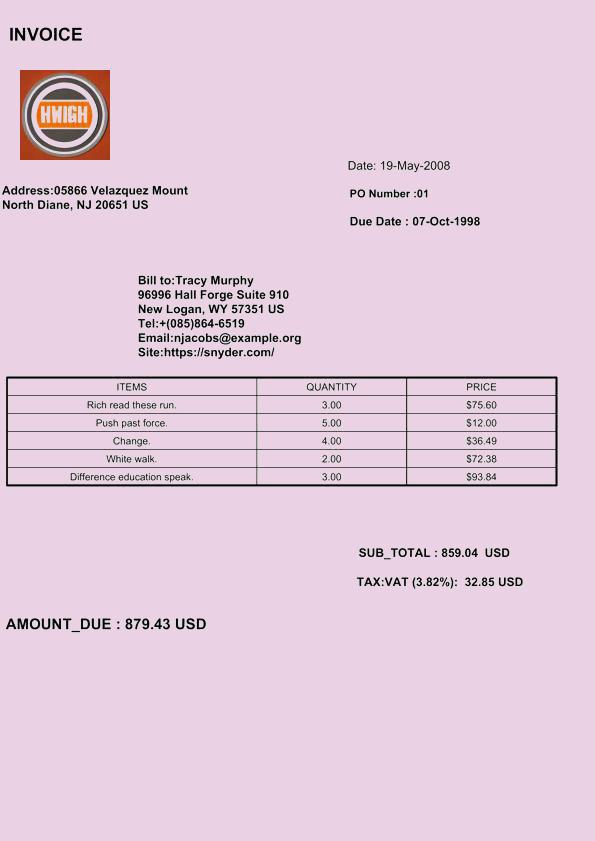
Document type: Invoice